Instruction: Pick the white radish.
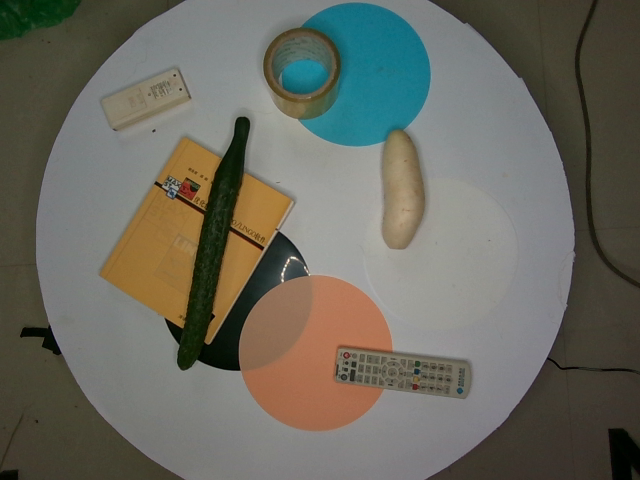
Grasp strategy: vertical